Question: Talk about the condition:
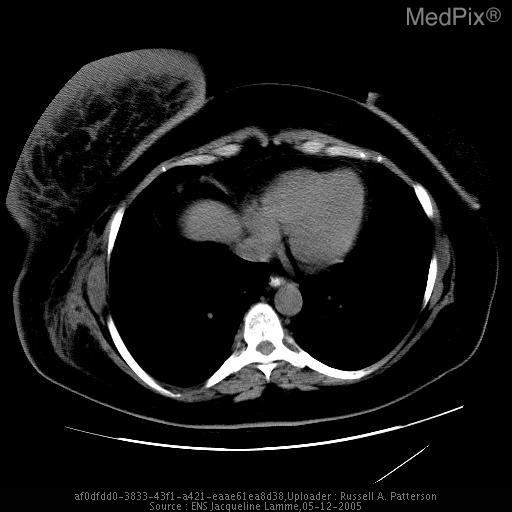
Answer: The disease is discussed as: In 2004, approximately 217,440 women were diagnosed with breast cancer and approximately 40,580 died from it.  Breast cancer is the leading cause of death in women in the U.S. ages 45-55.  Inflammatory breast cancer is rare, consisting of 1-5% of invasive breast cancers.  It is rapidly progressive and the most lethal form of locally advanced breast cancer.  It is characterized by early metastatic spread.  In fact, up to 1/3 of patients have distant metastases at the time of diagnosis.  While biopsy tends to show characteristic dermal lymphatic invasion by tumor cells, which create tumor emboli that facilitate in the early metastatic spread, diagnosis is basically clinical.  The hallmark of inflammatory breast cancer is the classic peau d’orange skin changes.  The classic definition is “diffuse brawny induration of the skin of the breast with an erysipeloid edge, usually without underlying palpable mass.”1  Patients are frequently misdiagnosed with acute mastitis or a breast abscess, especially if lactating, when they first present.  While mammogram is recommended for all patients with breast cancer, in these patients CT and MRI are performed to look for distant metastases to differentiate between stage III and stage IV cancers.